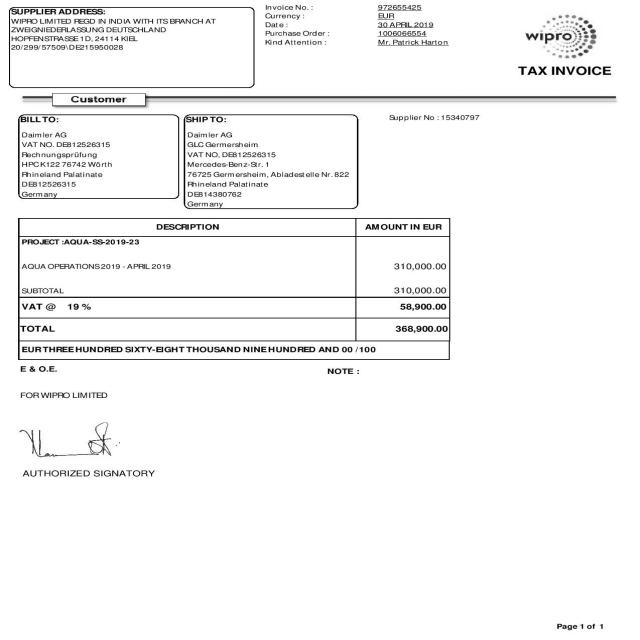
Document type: Invoice